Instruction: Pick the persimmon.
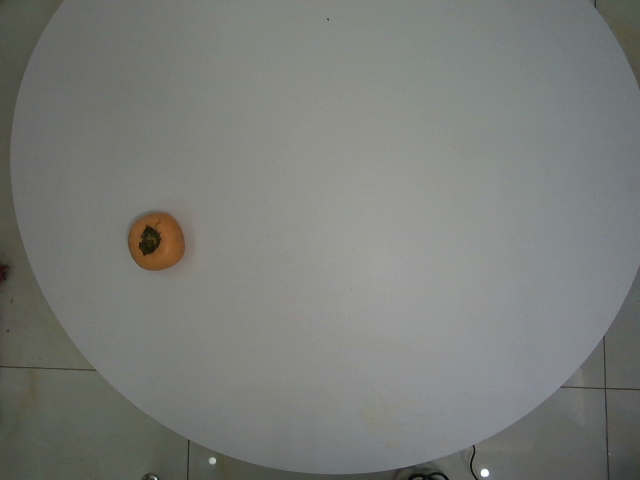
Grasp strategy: vertical